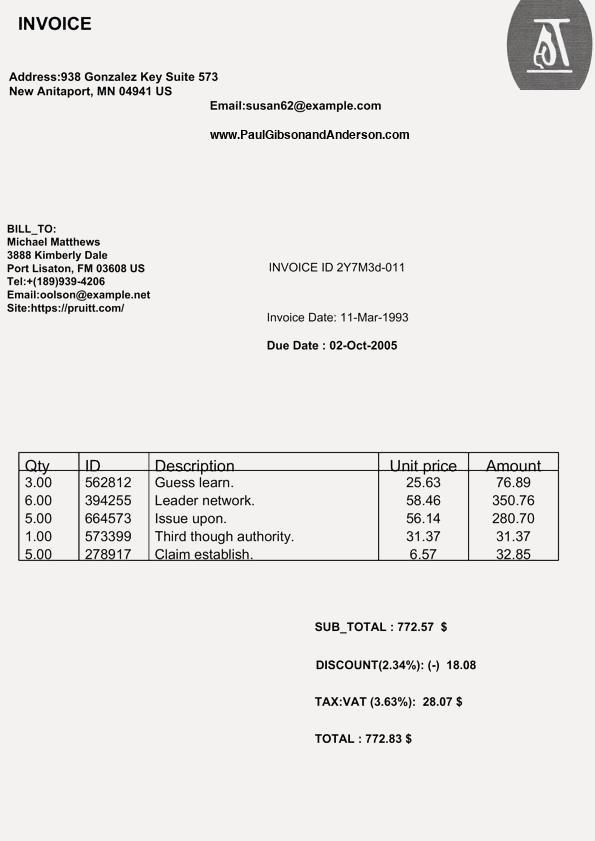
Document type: Invoice